Question: Talk about the condition:
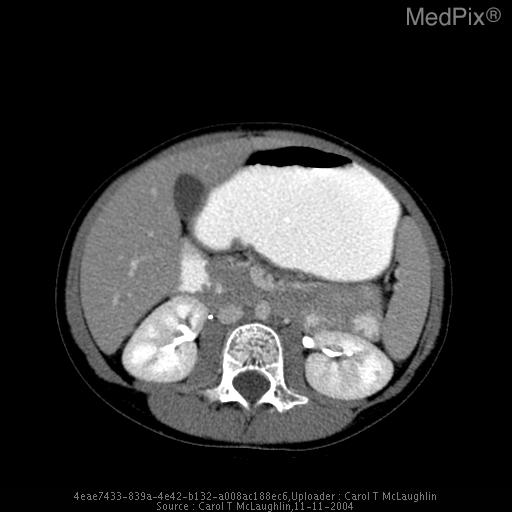
Answer: The disease is discussed as: An annular pancreas is pancreatic tissue that encircles the descending duodenum as a result of fusion of the bilobed ventral component with the dorsal component. Although overall uncommon, is the most common congenital anomaly of the pancreas.   Given the varying degree of narrowing, patients present between the neonatal period up to adulthood.  Symptoms usually include nausea, vomiting, abdominal pain, and occasional jaundice, and there is a high association with postbulbar peptic ulceration.  Diagnostic tests include an upper GI (UGI) series, CT, and endoscopic retrograde cholangiopancreatography (ERCP).  The UGI will demonstrate eccentric or concentric narrowing of the descending duodenum.  CT demonstrates pancreatic tissue encircling the duodenum, and ERCP demonstrates the annular pancreatic duct encircling the duodenum.